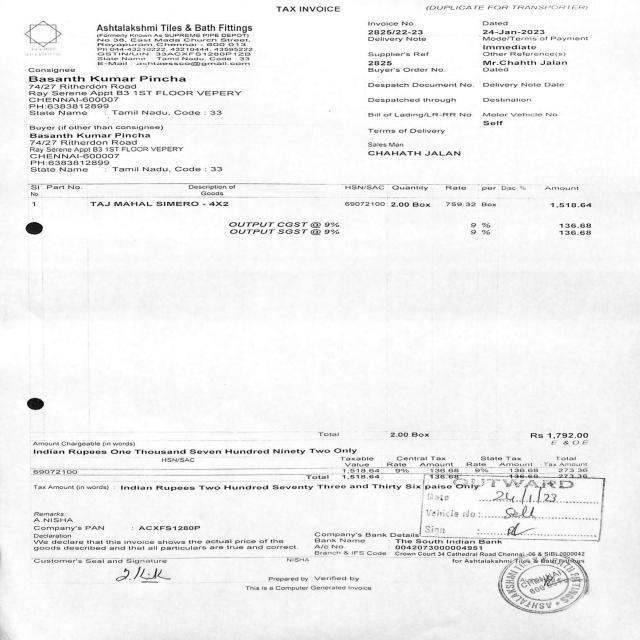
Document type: Invoice